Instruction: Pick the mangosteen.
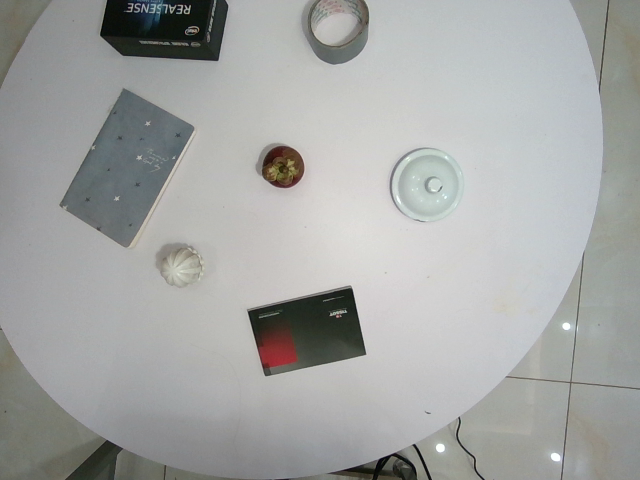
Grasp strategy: vertical